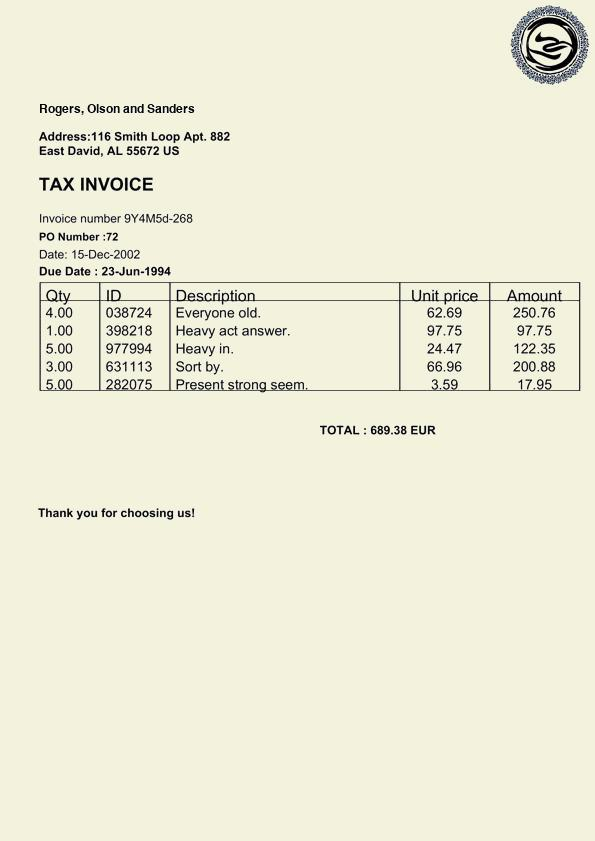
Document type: Invoice